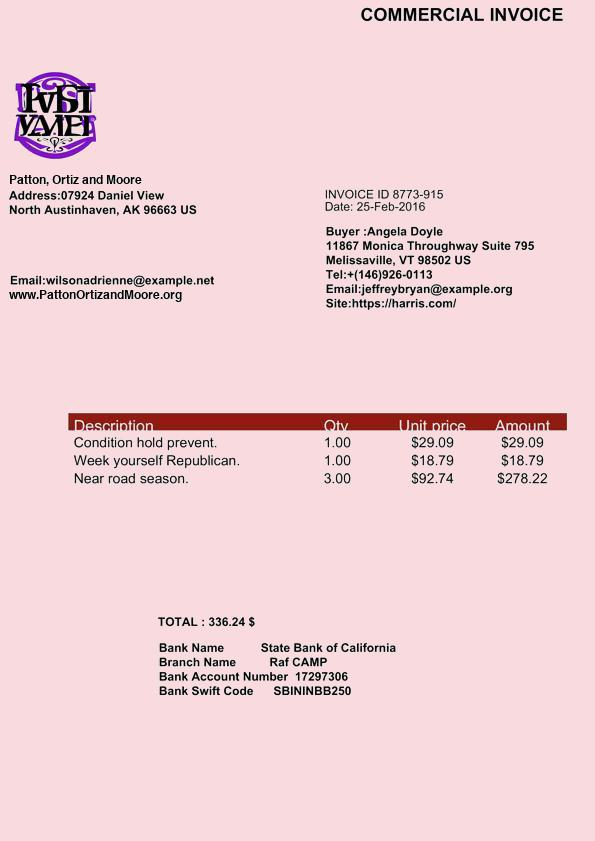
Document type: Invoice